Question: What is the main concern?
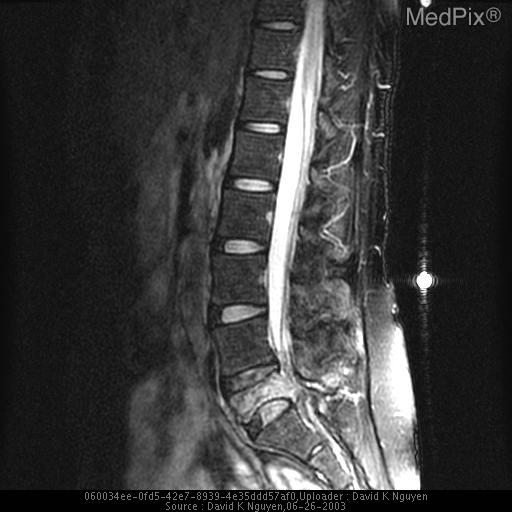
Answer: The findings suggest -CT/MRI: There is vertebra plana of L5, with edema and enhancement of the remaining marrow into the posterior elements.  There is displacement of the thecal sac posteriorly by the extruded bony fragments.

-RADIOGRAPH/CT:
Left upper lobe lung mass with numerous bilateral pulmonary nodules, consistent with metastatic disease.. There is vertebra plana of L5. The patient might have a history of 39 y/o non-smoking female presenting with back pain for two months. No history of fever or weight loss..